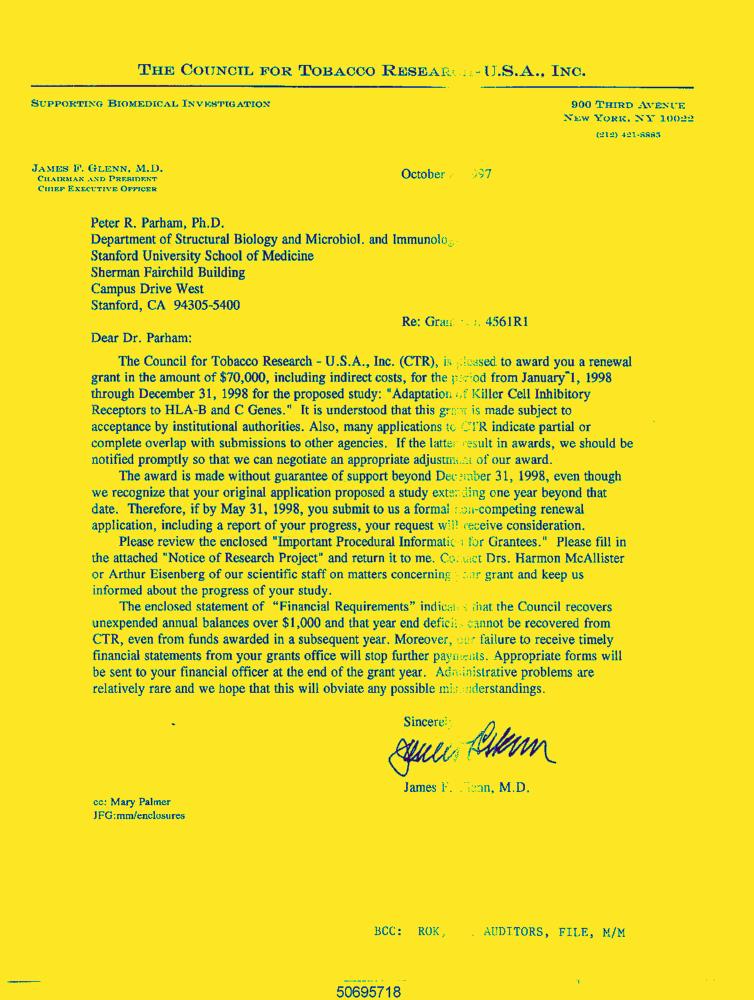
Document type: Letter-Doc